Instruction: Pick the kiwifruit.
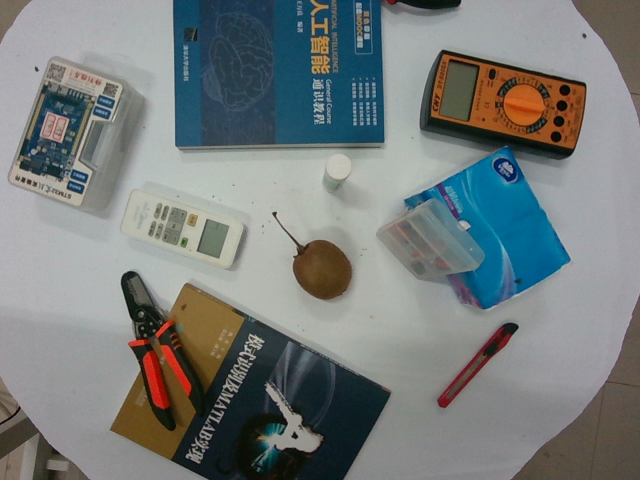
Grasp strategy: vertical